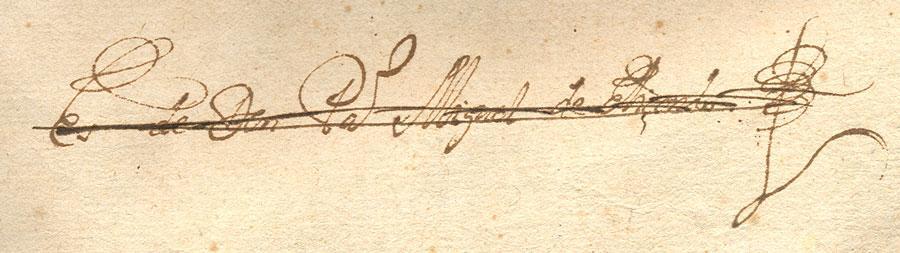
Signature of: pablo miguel de elizondo albizu